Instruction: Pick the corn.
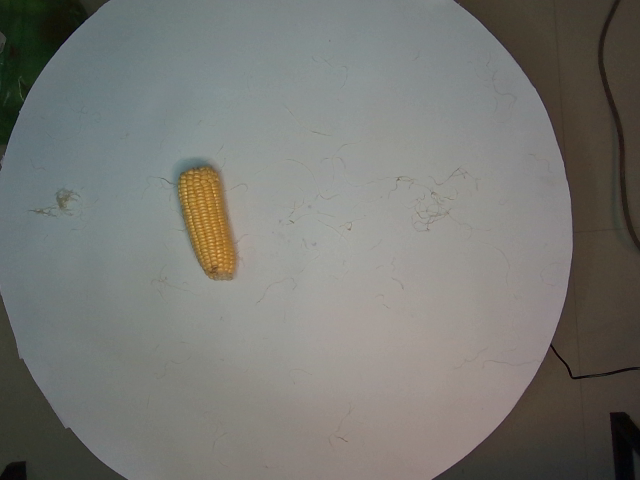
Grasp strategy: vertical